Question: What type of tax is indicated in the document, personal property or real estate?
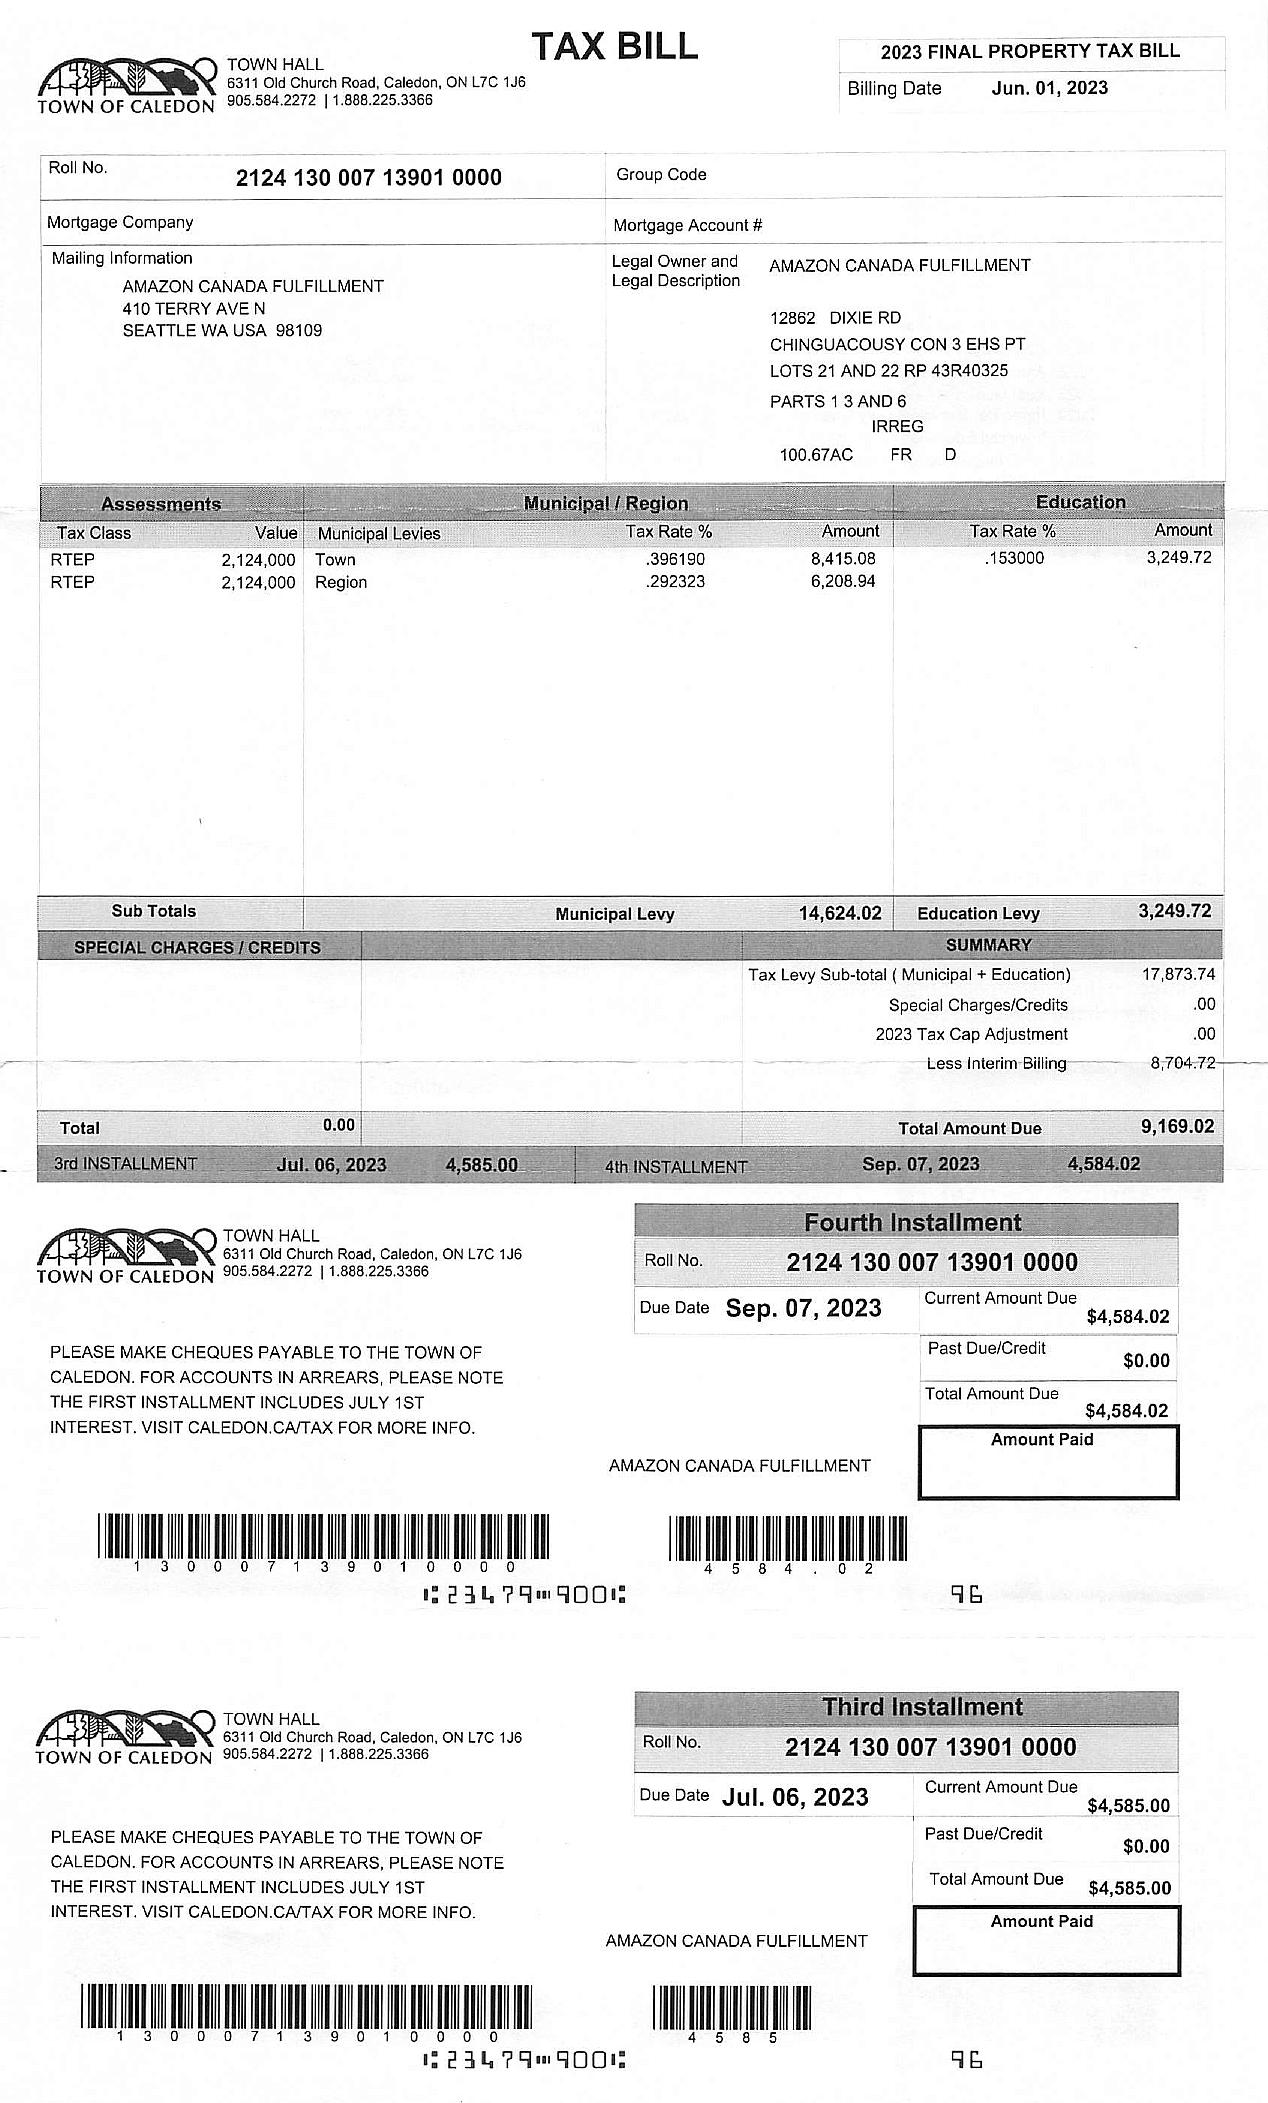
Answer: "Property Tax"